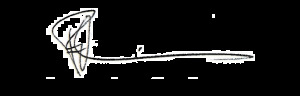
Signature of: peter shumlin